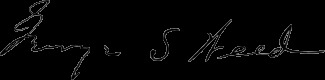
Signature of: george standish weed